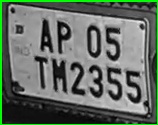
License plate number: AP 05TM 2355